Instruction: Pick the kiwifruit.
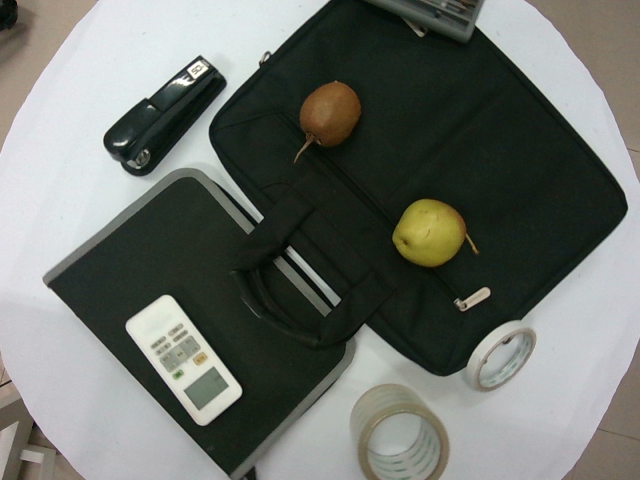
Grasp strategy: vertical